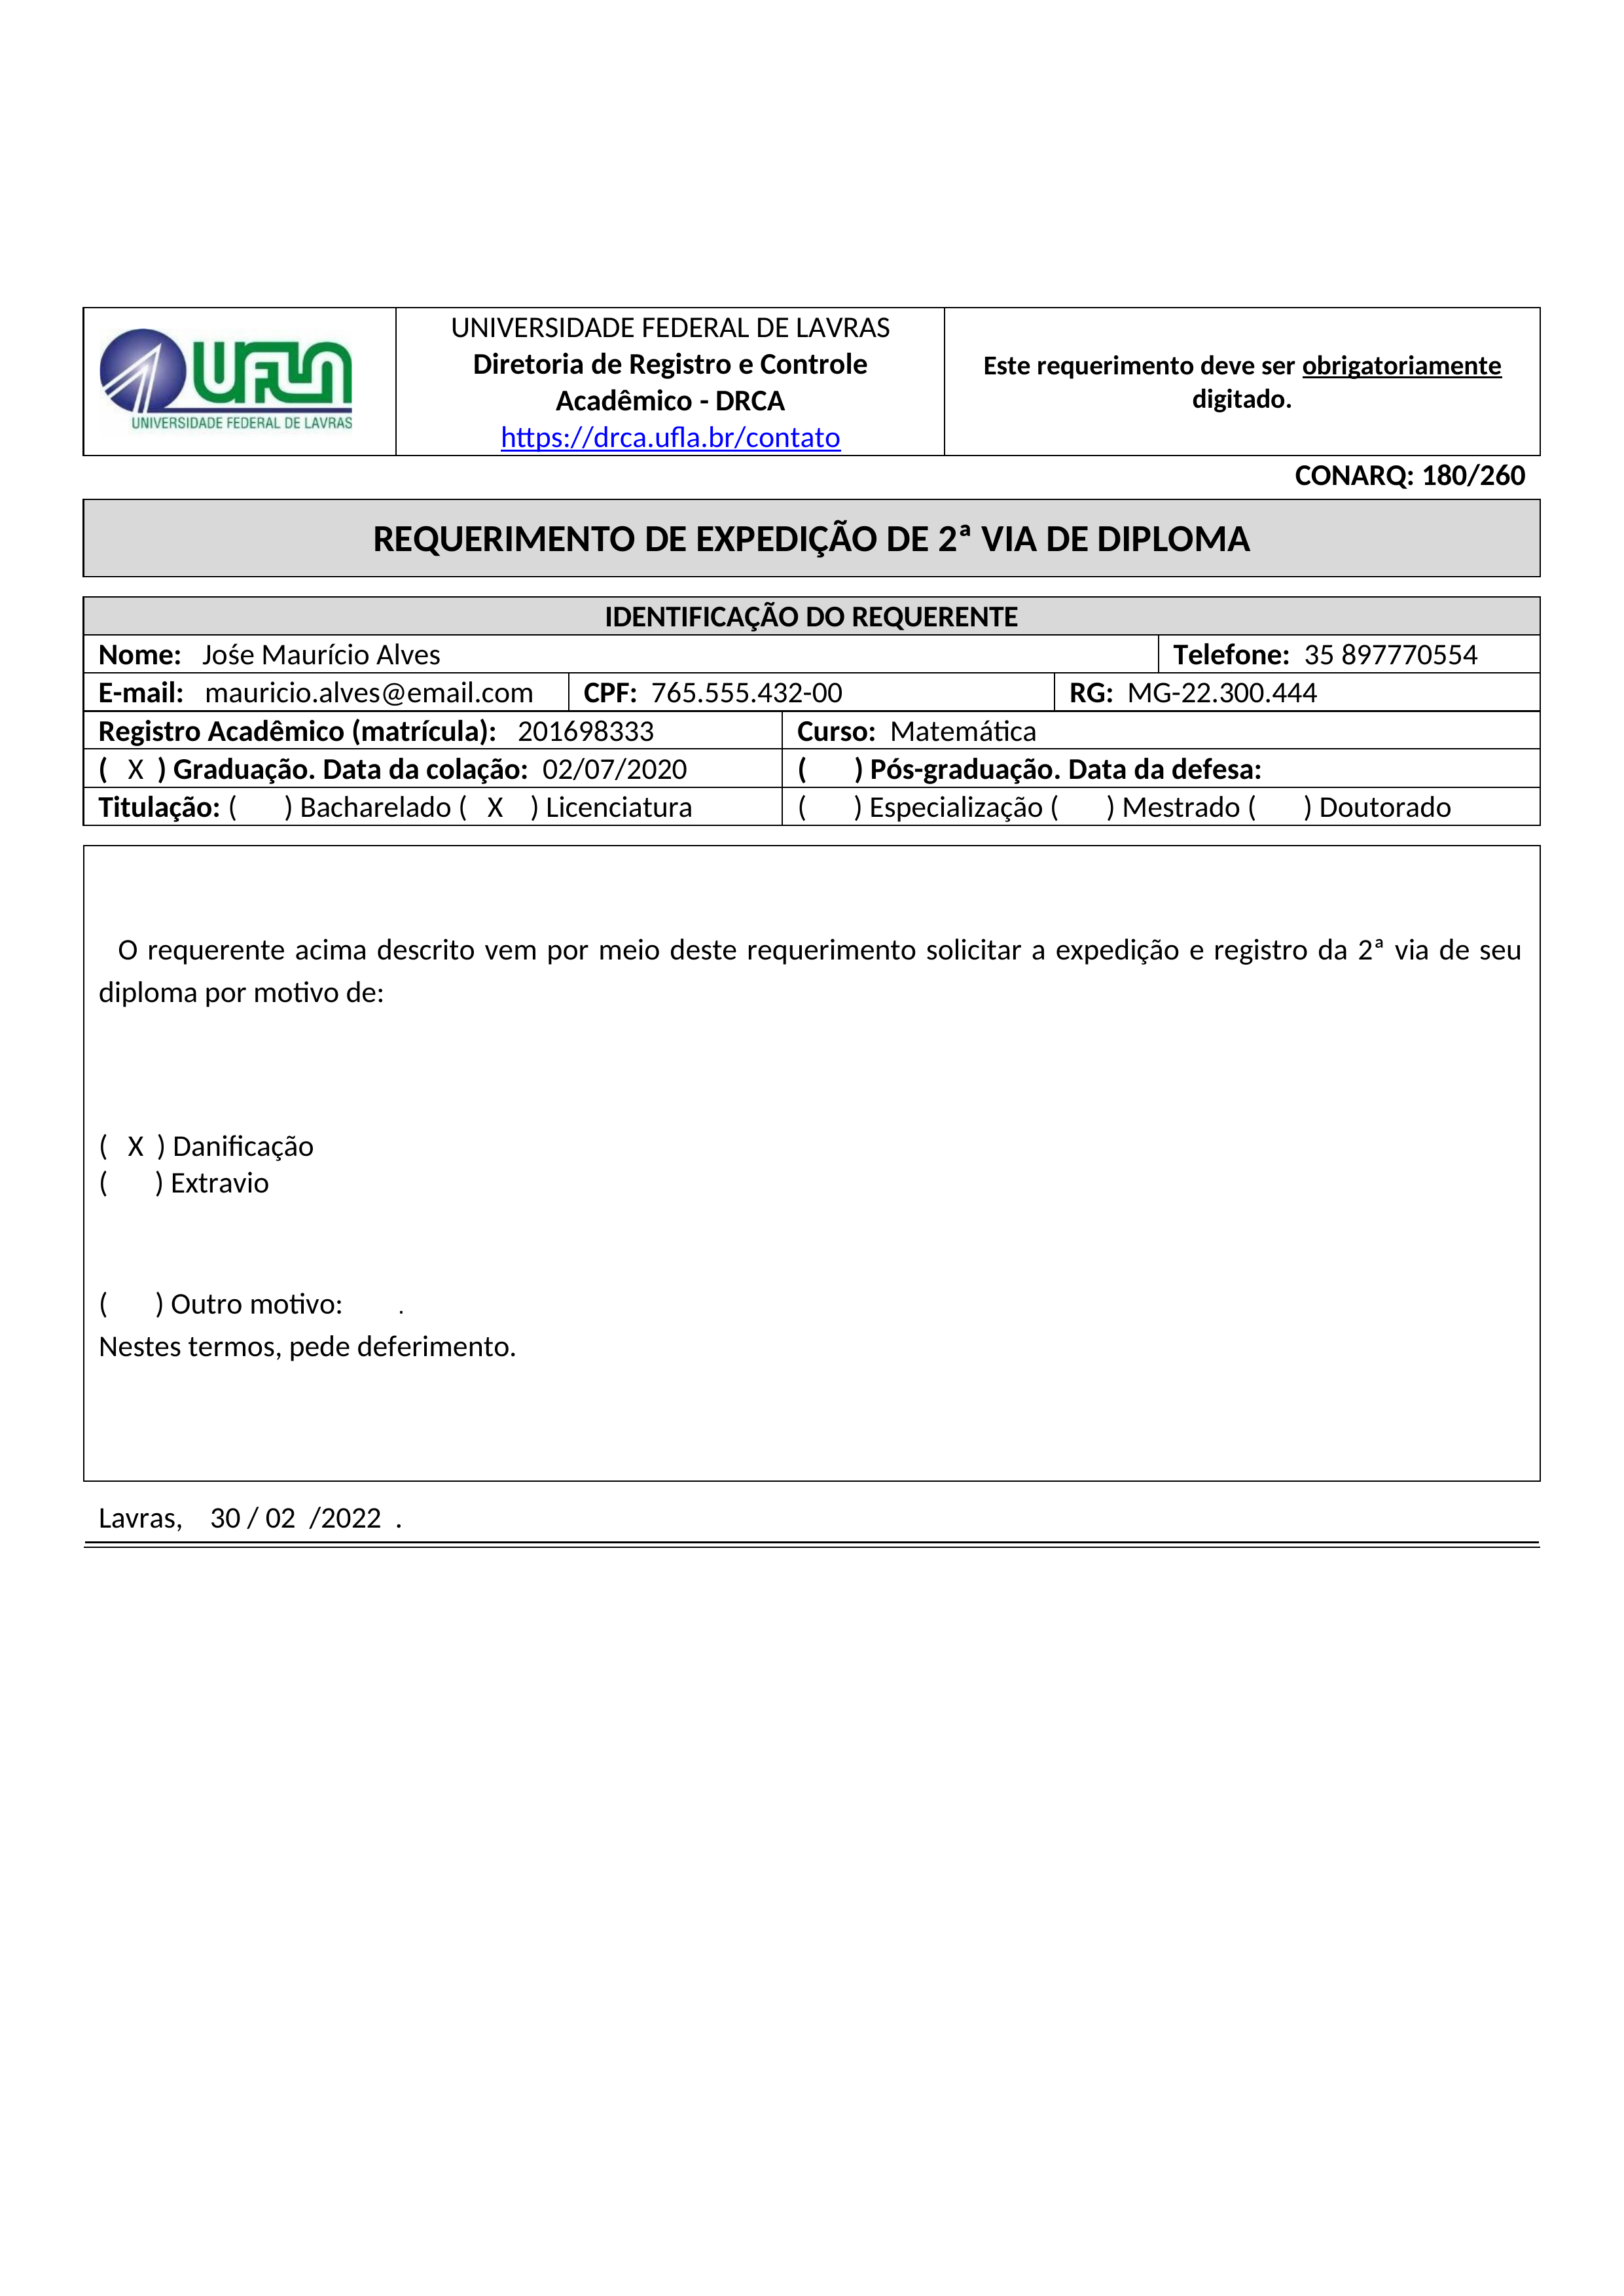
UNIVERSIDADE FEDERAL DE LAVRAS
UFLA
Diretoria de Registro e Controle Acadêmico - DRCA
Este requerimento deve ser obrigatoriamente digitado.
UNIVERSIDADE FEDERAL DE LAVRAS
https://drca.ufla.br/contato
CONARQ: 180/260
REQUERIMENTO DE EXPEDIÇÃO DE 2º VIA DE DIPLOMA
IDENTIFICAÇÃO DO REQUERENTE
Telefone:
35 897770554
Nome:
Jose Maurício Alves
E-mail:
mauricio.alves@email.com
CPF:
765.555.432-00
RG:
MG-22.300.444
Registro Acadêmico (matrícula):
201698333
Curso:
Matemática
(  ) Pós-graduação.
Data da defesa:
Graduação.
(X)
Data da colação:
02/07/2020
Titulacao:
(  ) Bacharelado
(  ) Especialização
( ) Mestrado
(  ) Doutorado
Licenciatura
(X)
O requerente acima descrito vem por meio deste requerimento solicitar a expedição e registro da 2º via de seu diploma por motivo de:
Danificação
(X)
() Extravio
(  ) Outro motivo:
Nestes termos, pede deferimento.
Lavras, 30/02/2022.